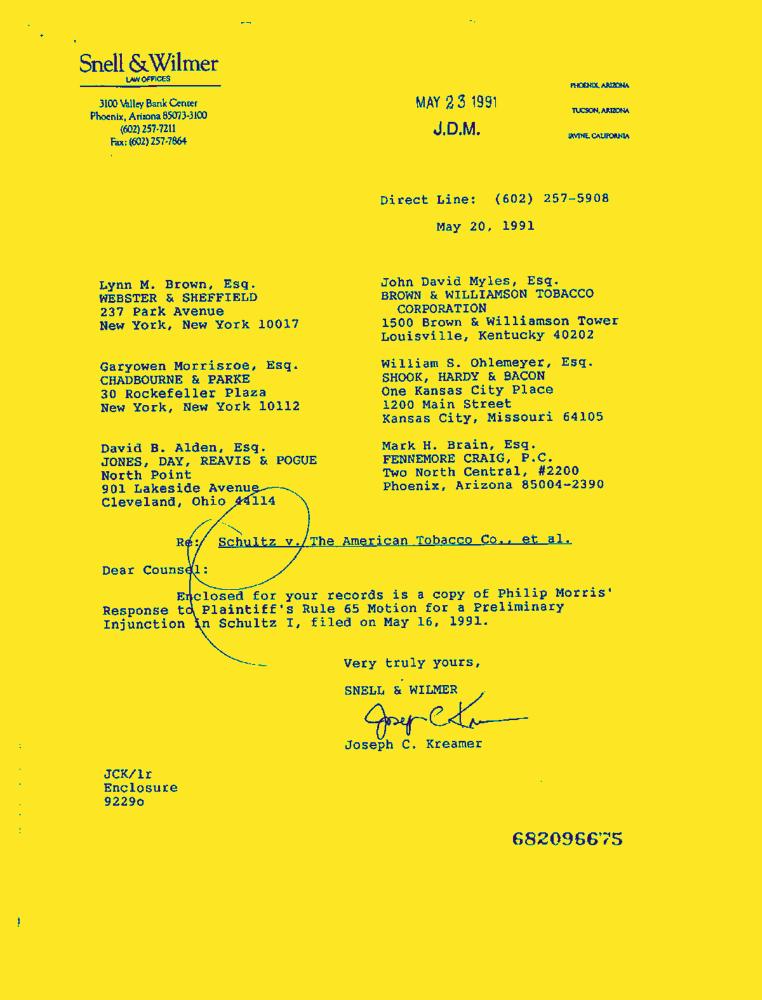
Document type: Letter-Doc